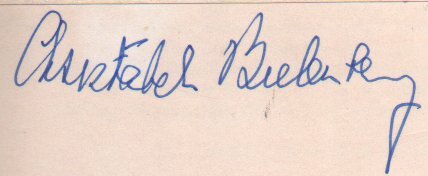
Signature of: christabel bielenberg